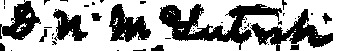
Signature of: d n mcintosh